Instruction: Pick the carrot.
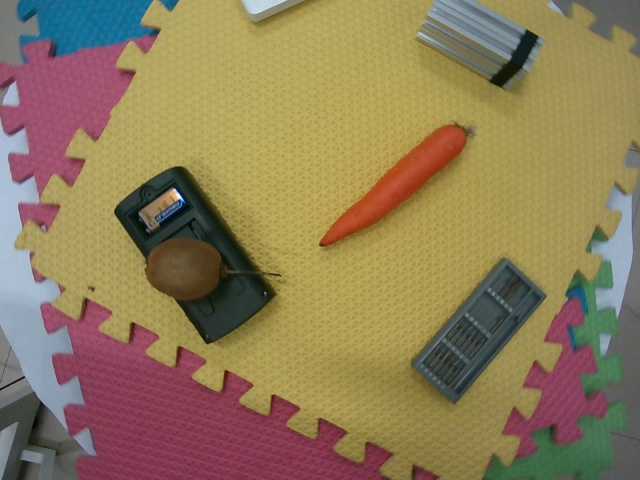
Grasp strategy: vertical